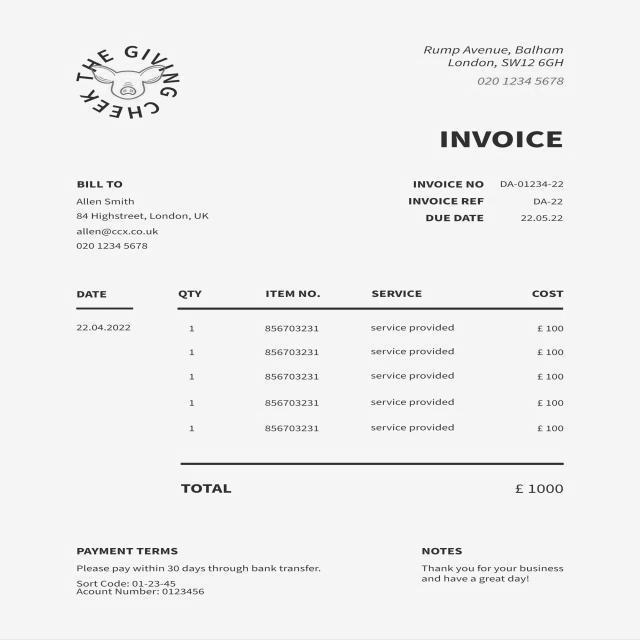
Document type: Invoice